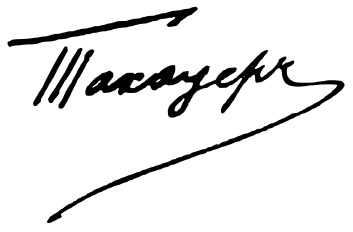
Signature of: q12273601